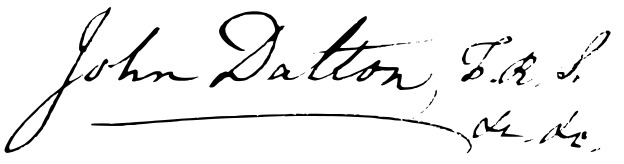
Signature of: john dalton